Question: What is the suspected problem?
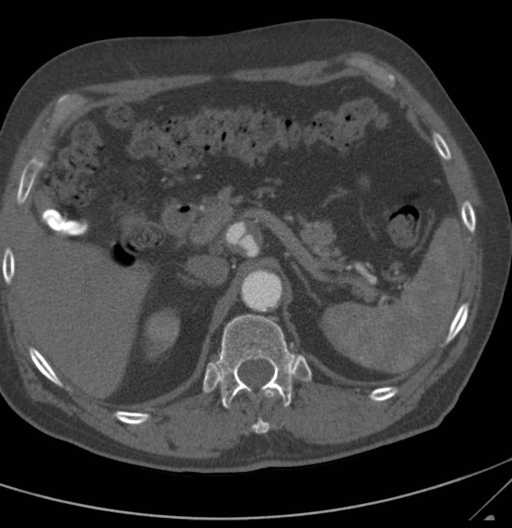
Answer: The findings suggest The axial CT image demonstrates a 2.4-cm fusiform aneurysm of the celiac artery.  The origin of this aneurysm is patent.  Also seen within the celiac aneurysm is an extensive mural thrombosis in the distal half of the aneurysm.  The splenic and
gastroduodenal arteries are patent.

There also is a fusiform infrarenal aortic aneurysm identified measuring 4 cm.  There is also an intimal flap along the abdominal aortic vasculature.  The aorta returns to normal diameter of 2 cm just prior to the bifurcation of the common iliac arteries.

In addition there is also a distal left common iliac artery dilation with a diameter of 1.5 cm.. Axial CT with contrasts shows an aneurysm of the celiac trunk with mural thrombus.. The patient might have a history of A 75-year-old white man with a history of smoking and mid-abdomen pain..